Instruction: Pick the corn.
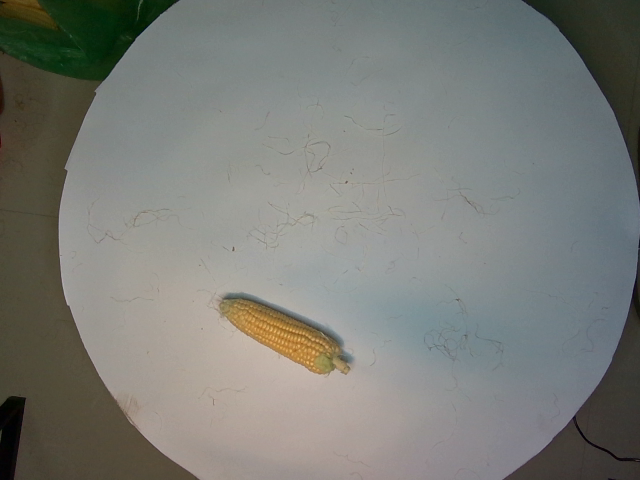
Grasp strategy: vertical